Question: Talk about the condition:
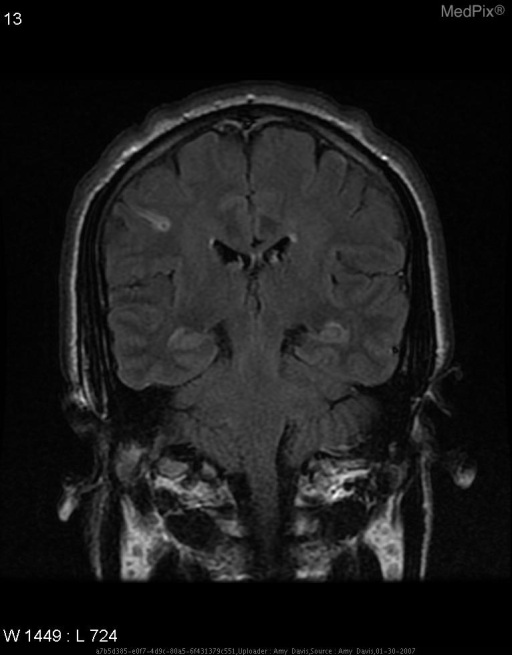
Answer: The disease is discussed as: Ischemic Stroke
* Abrupt interruption of focal cerebral blood flow
* 750,000 cases per year in United States
* more than 150,000 deaths annually
* 3rd leading cause of death US
* #1 cause of disability in US